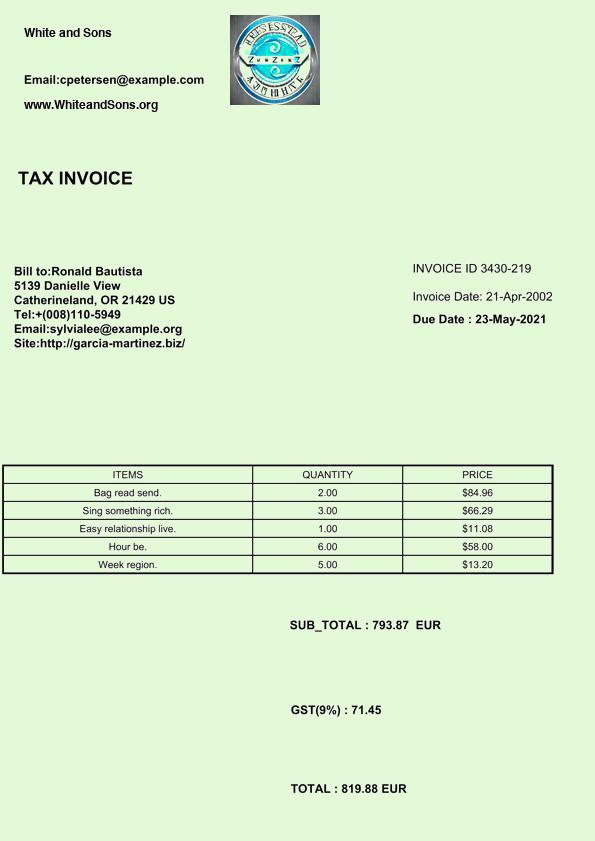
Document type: Invoice